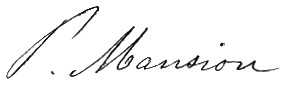
Signature of: paul mansion